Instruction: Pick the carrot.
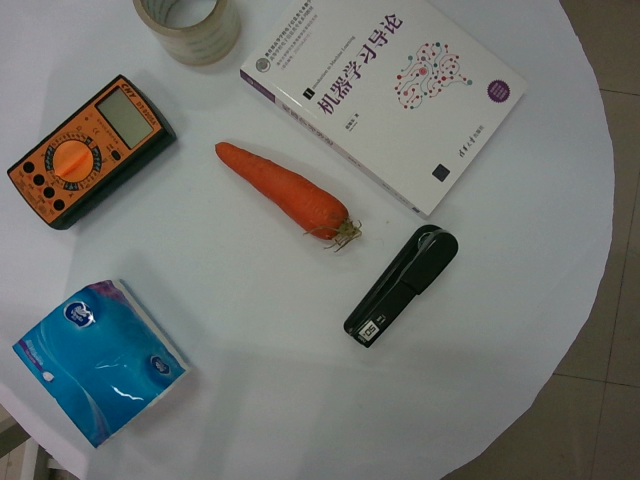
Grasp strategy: vertical